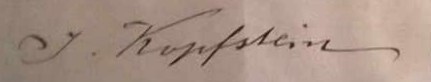
Signature of: jindřich kopfstein